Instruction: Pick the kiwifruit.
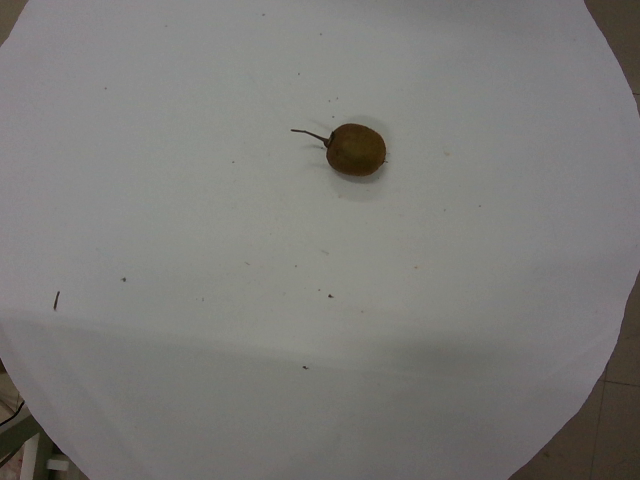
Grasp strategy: vertical